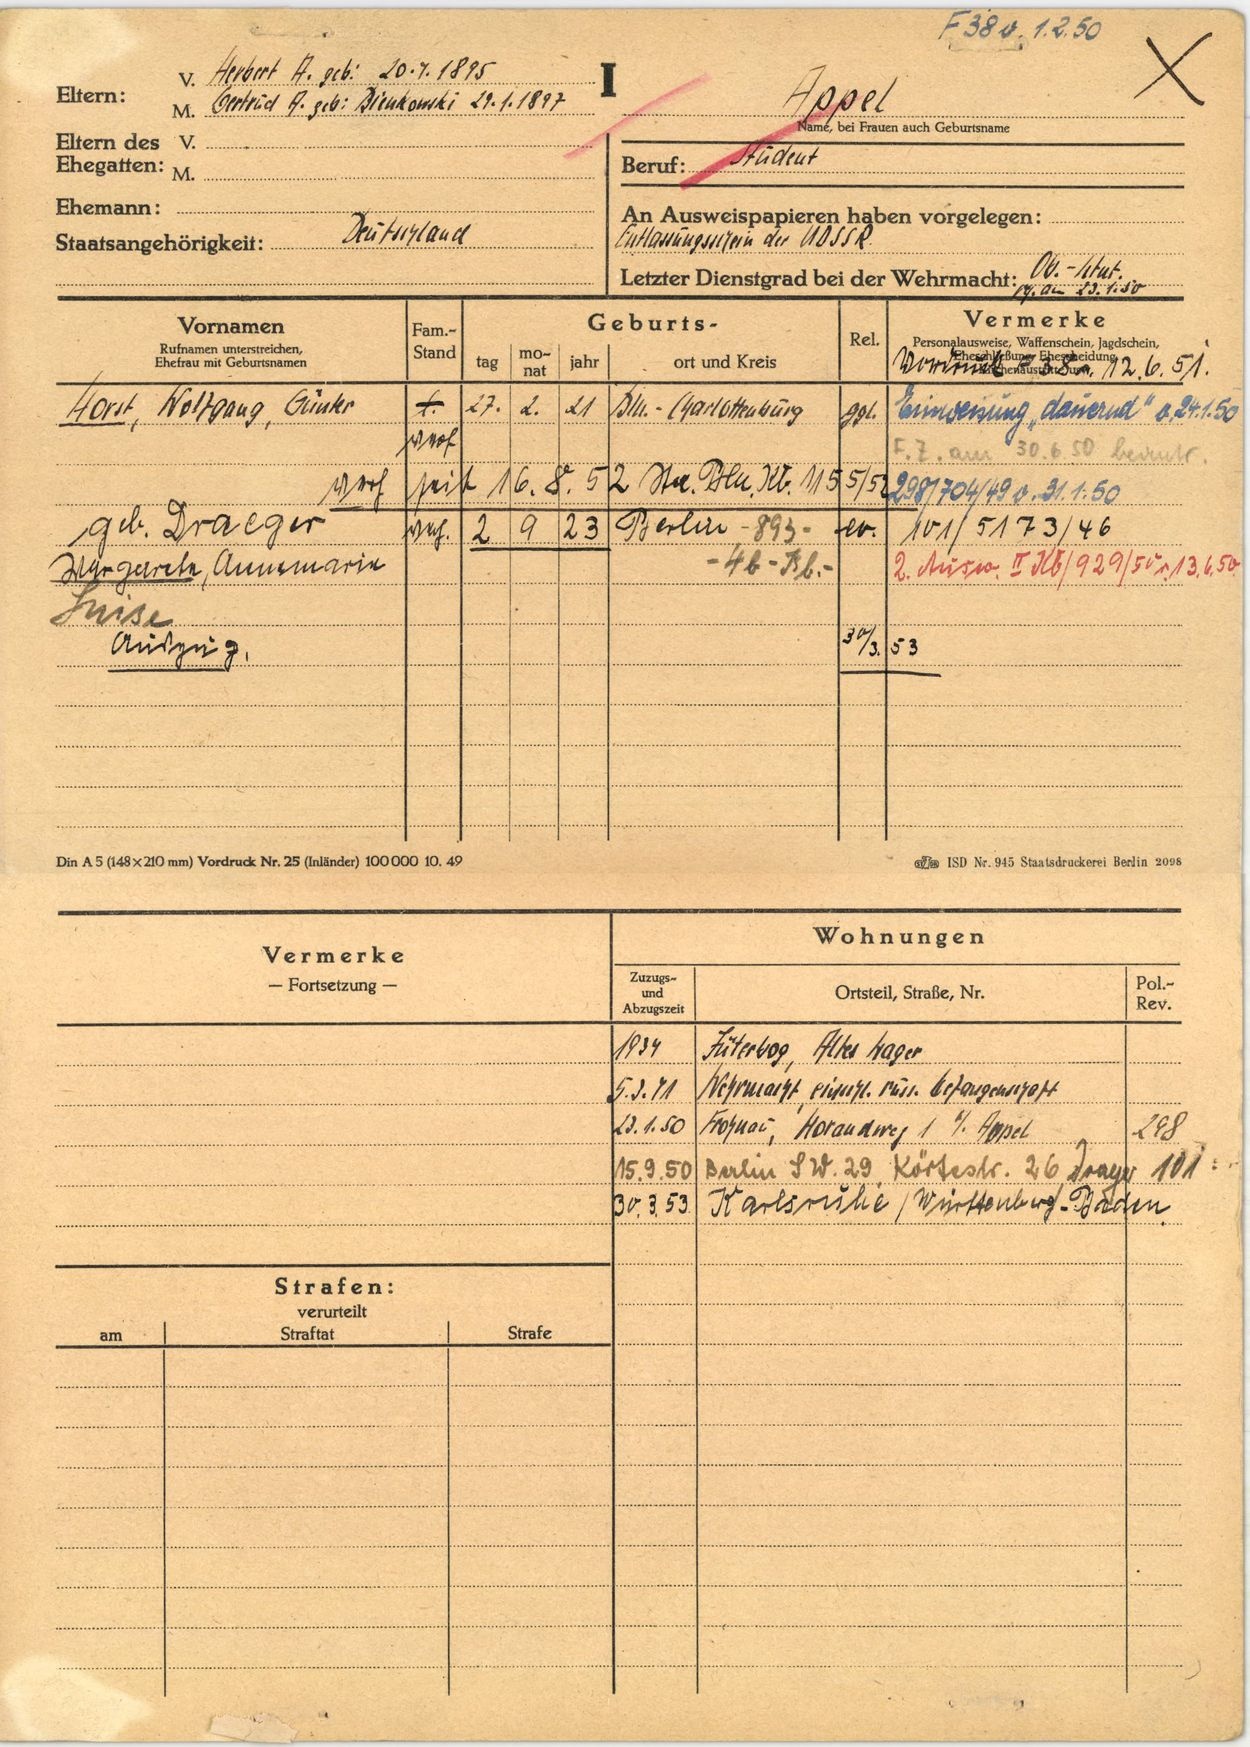
Appel